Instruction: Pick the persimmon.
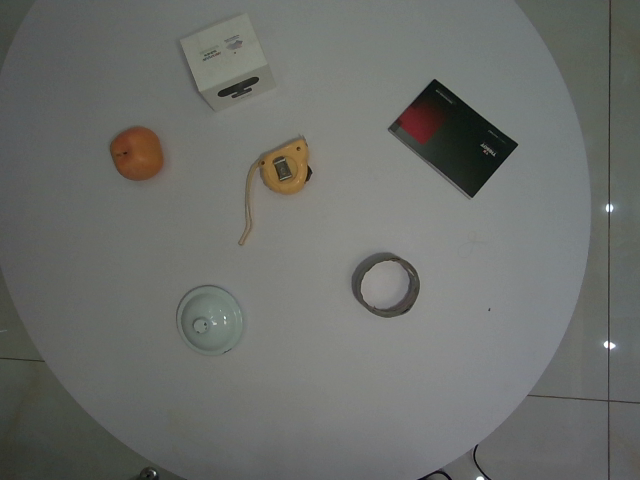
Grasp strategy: vertical